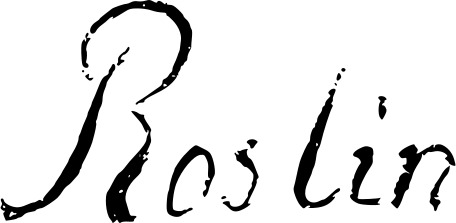
Signature of: alexander roslin